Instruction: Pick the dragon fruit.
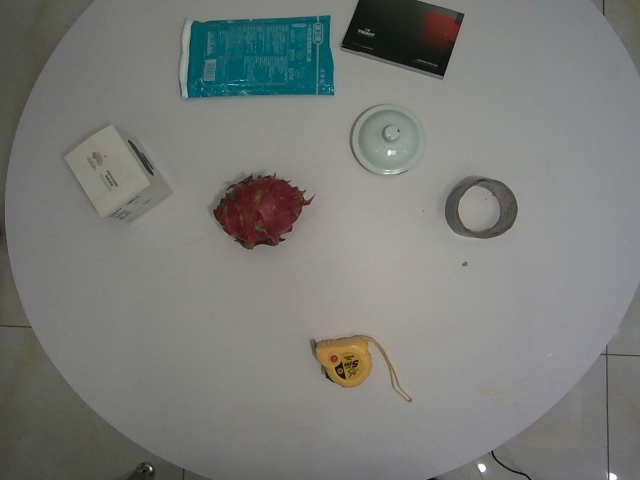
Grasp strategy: vertical